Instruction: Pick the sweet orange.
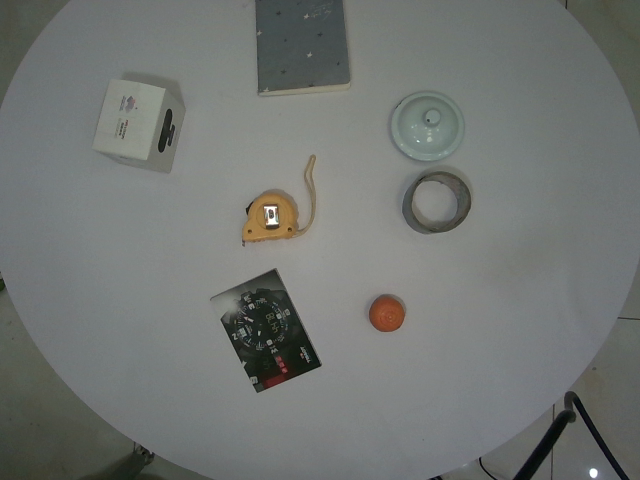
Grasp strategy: vertical